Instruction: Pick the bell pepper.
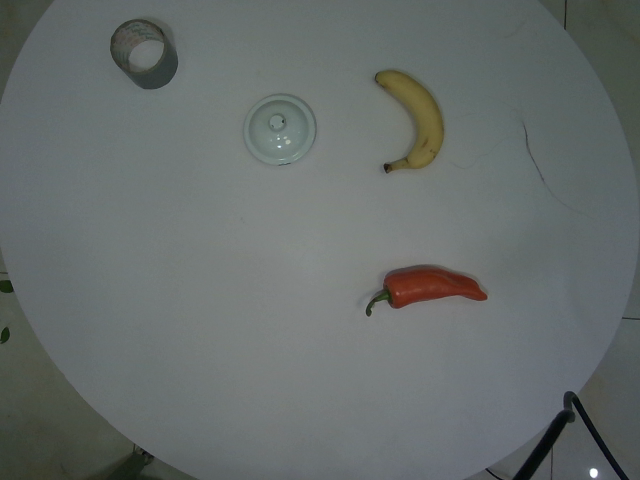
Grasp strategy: vertical